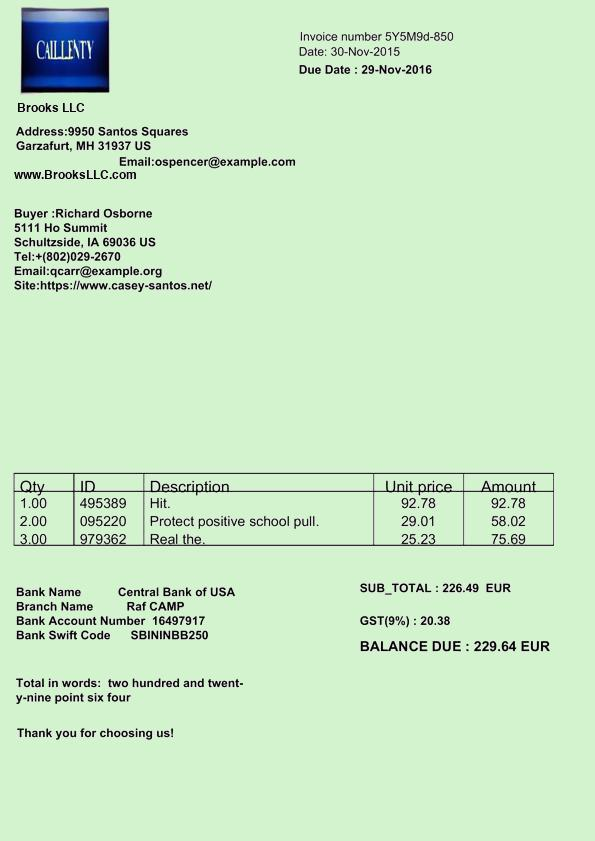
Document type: Invoice